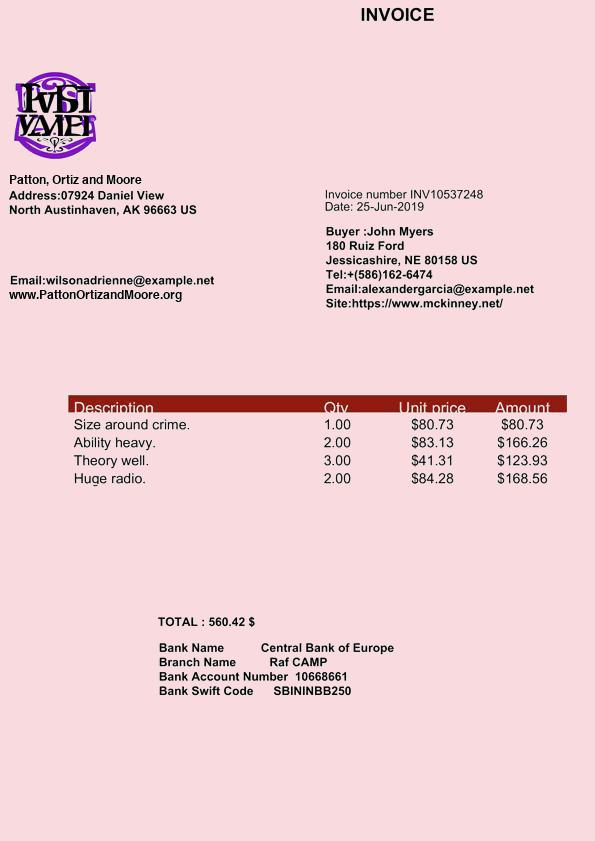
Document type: Invoice